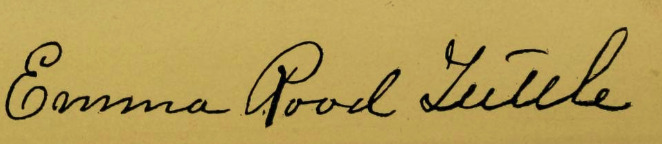
Signature of: emma rood tuttle